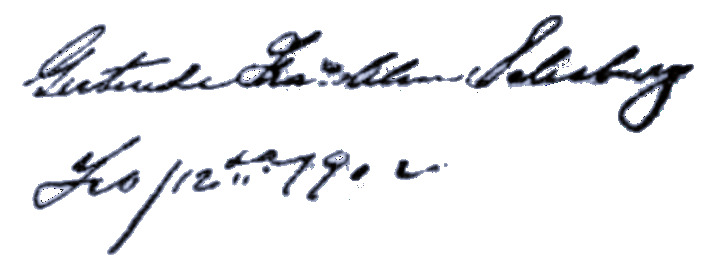
Signature of: gertrude franklin